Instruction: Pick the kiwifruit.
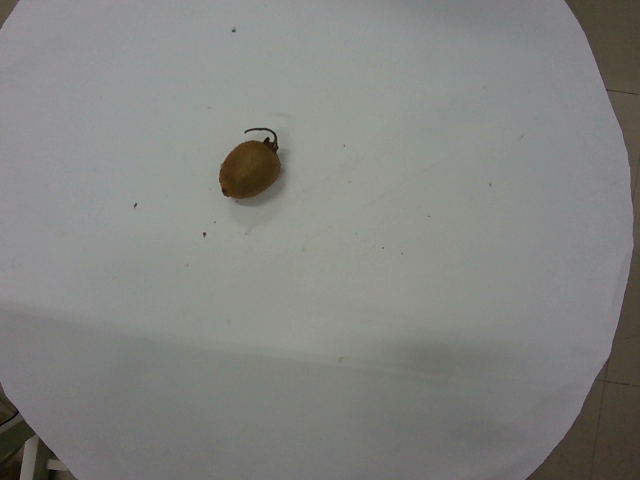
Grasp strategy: vertical